Question: Describe the condition in detail:
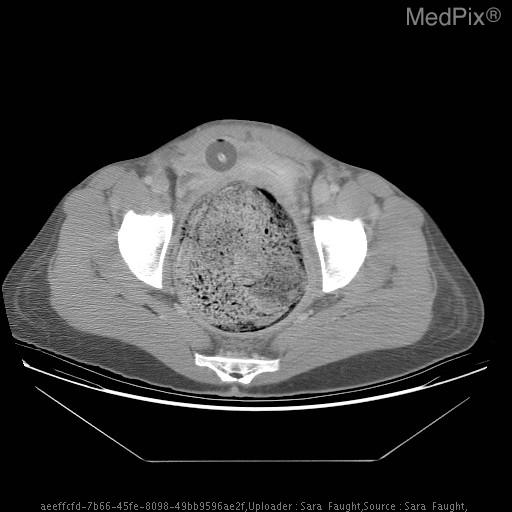
Answer: The disease is discussed as: Constipation affects about 2% of the population in the US. Women and the elderly are more commonly affected. Frequency of bowel movements can vary from person to person. Some people may go 3 times a day and others 1-2 times a week. When a patient goes longer than 3 days, the stool will begin to harden and will be more difficult to pass.

Constipation can be caused by motility disorders, inadequate water or fiber intake, eating a lot of dairy, stress, resisting the urge to have a bowel movement, overuse of laxatives which can weaken the bowel muscles, hypothyroidism, medications, depression, colon cancer, and pregnancy, among others. Symptoms can include but are not limited to infrequent or difficulty having a bowel movement, distended abdomen, pain, and vomiting.

In most cases, extensive testing does not need to be performed. If constipation last for more than two weeks, blood tests can be obtained to detect hormonal imbalances or barium studies, colonoscopy or CT to detect obstruction.

Constipation can be treated with a laxative, stool softener, and/or a well balanced diet, exercise, and drinking plenty of water.